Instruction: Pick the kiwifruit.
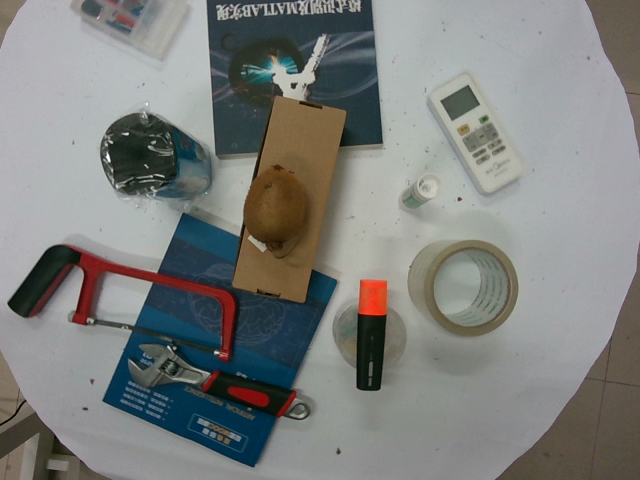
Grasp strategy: vertical